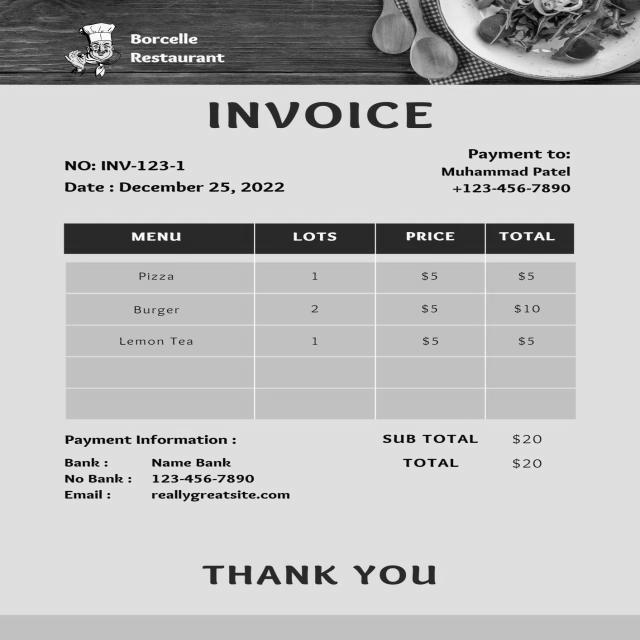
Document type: Invoice